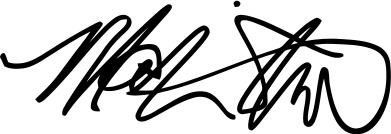
Signature of: marilyn strickland